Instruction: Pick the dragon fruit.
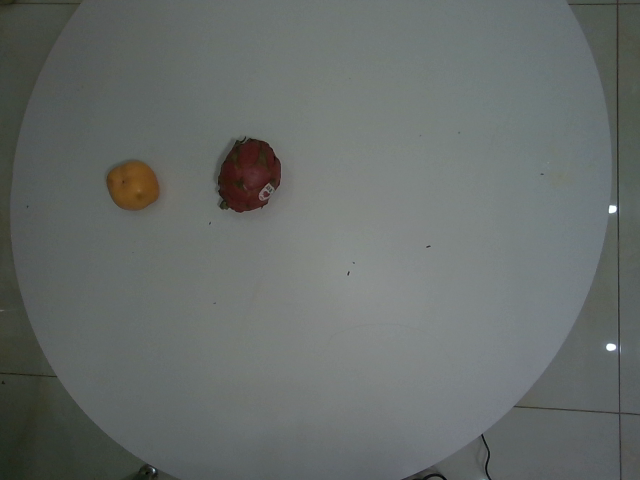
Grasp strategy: vertical